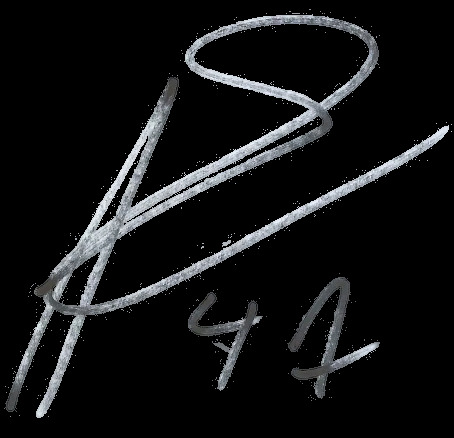
Signature of: mohamed el amine amoura